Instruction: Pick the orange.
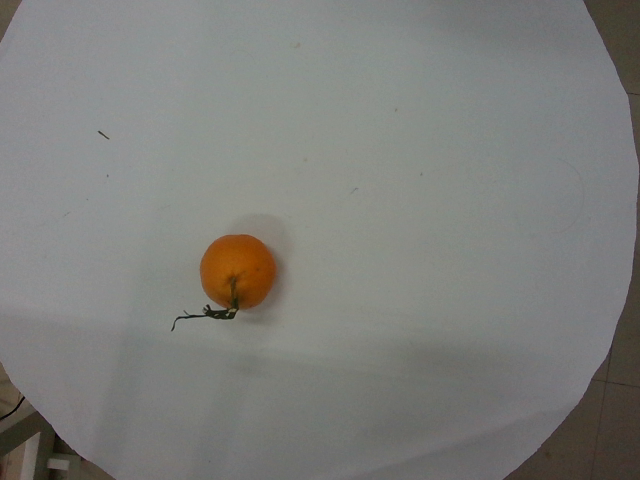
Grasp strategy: vertical